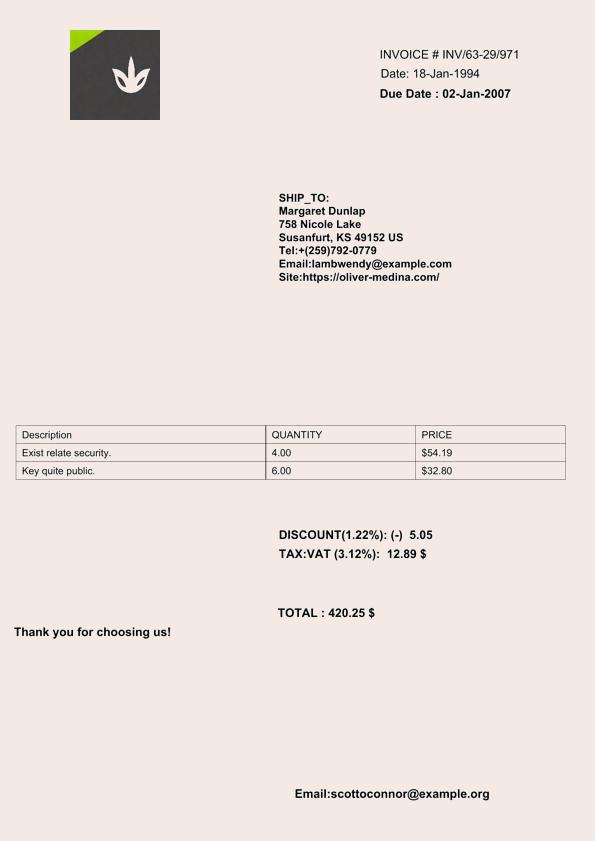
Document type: Invoice